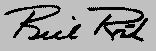
Signature of: william roth